Question: How is the history relevant to the case?
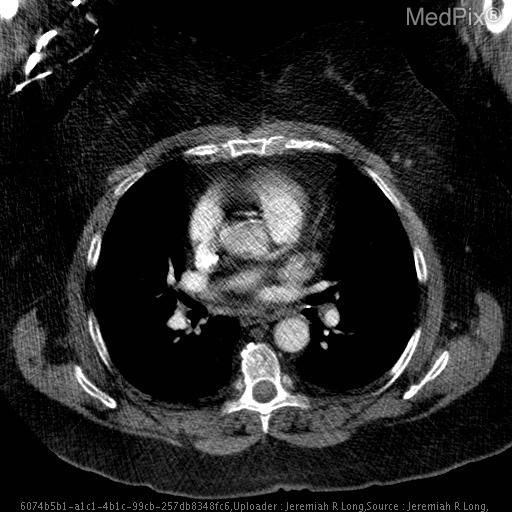
Answer: The patient's history of Shortness fo breath with concern for pulmonary embolism. is key in understanding the case.